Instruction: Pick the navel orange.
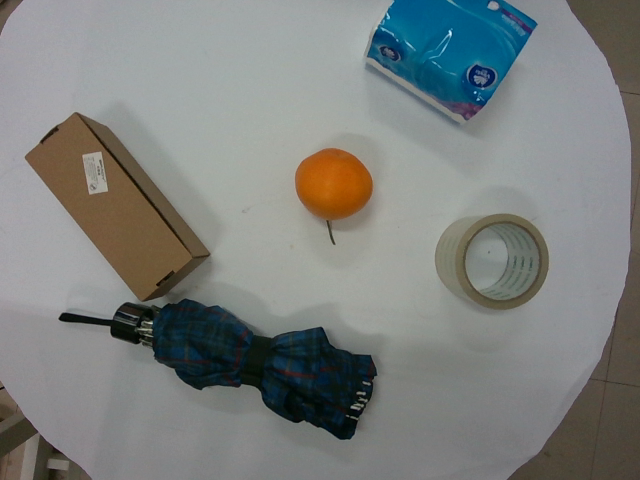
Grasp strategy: vertical